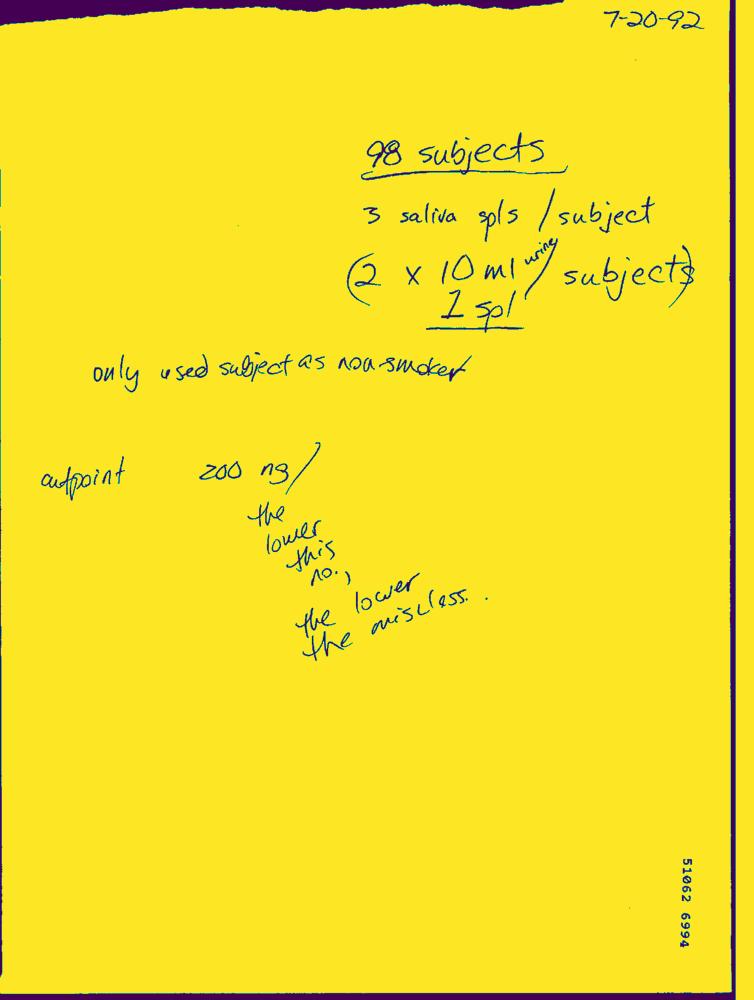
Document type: Hand-Written